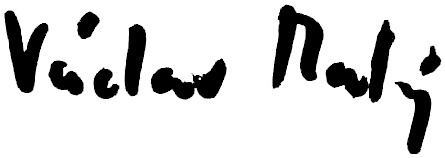
Signature of: václav malý